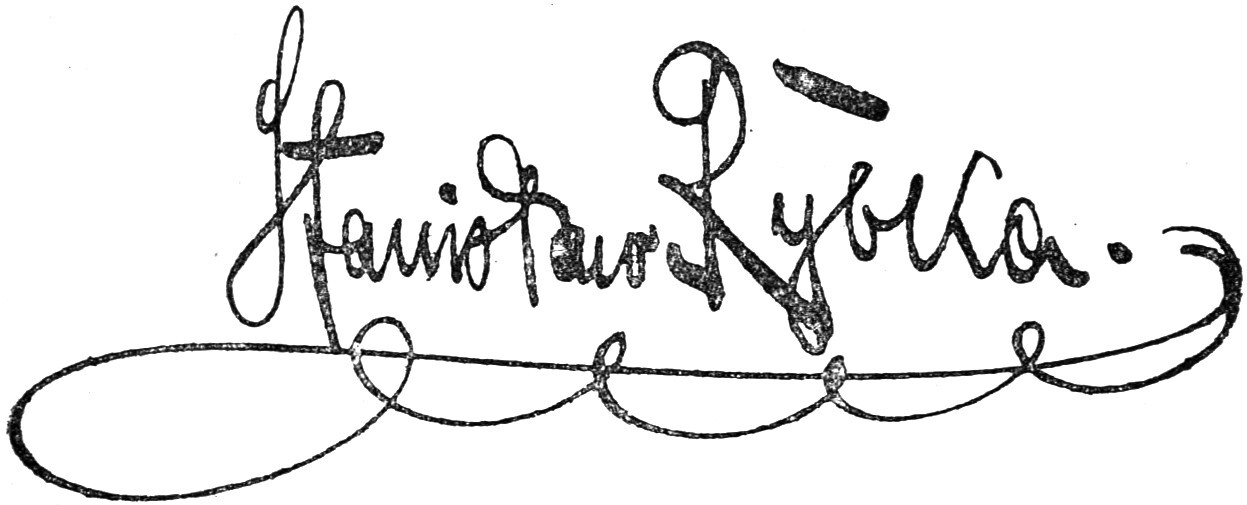
Signature of: stanisław rybka